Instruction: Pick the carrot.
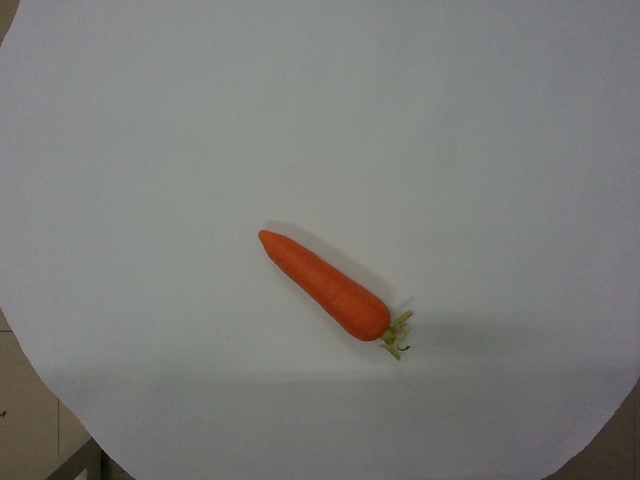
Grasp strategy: vertical